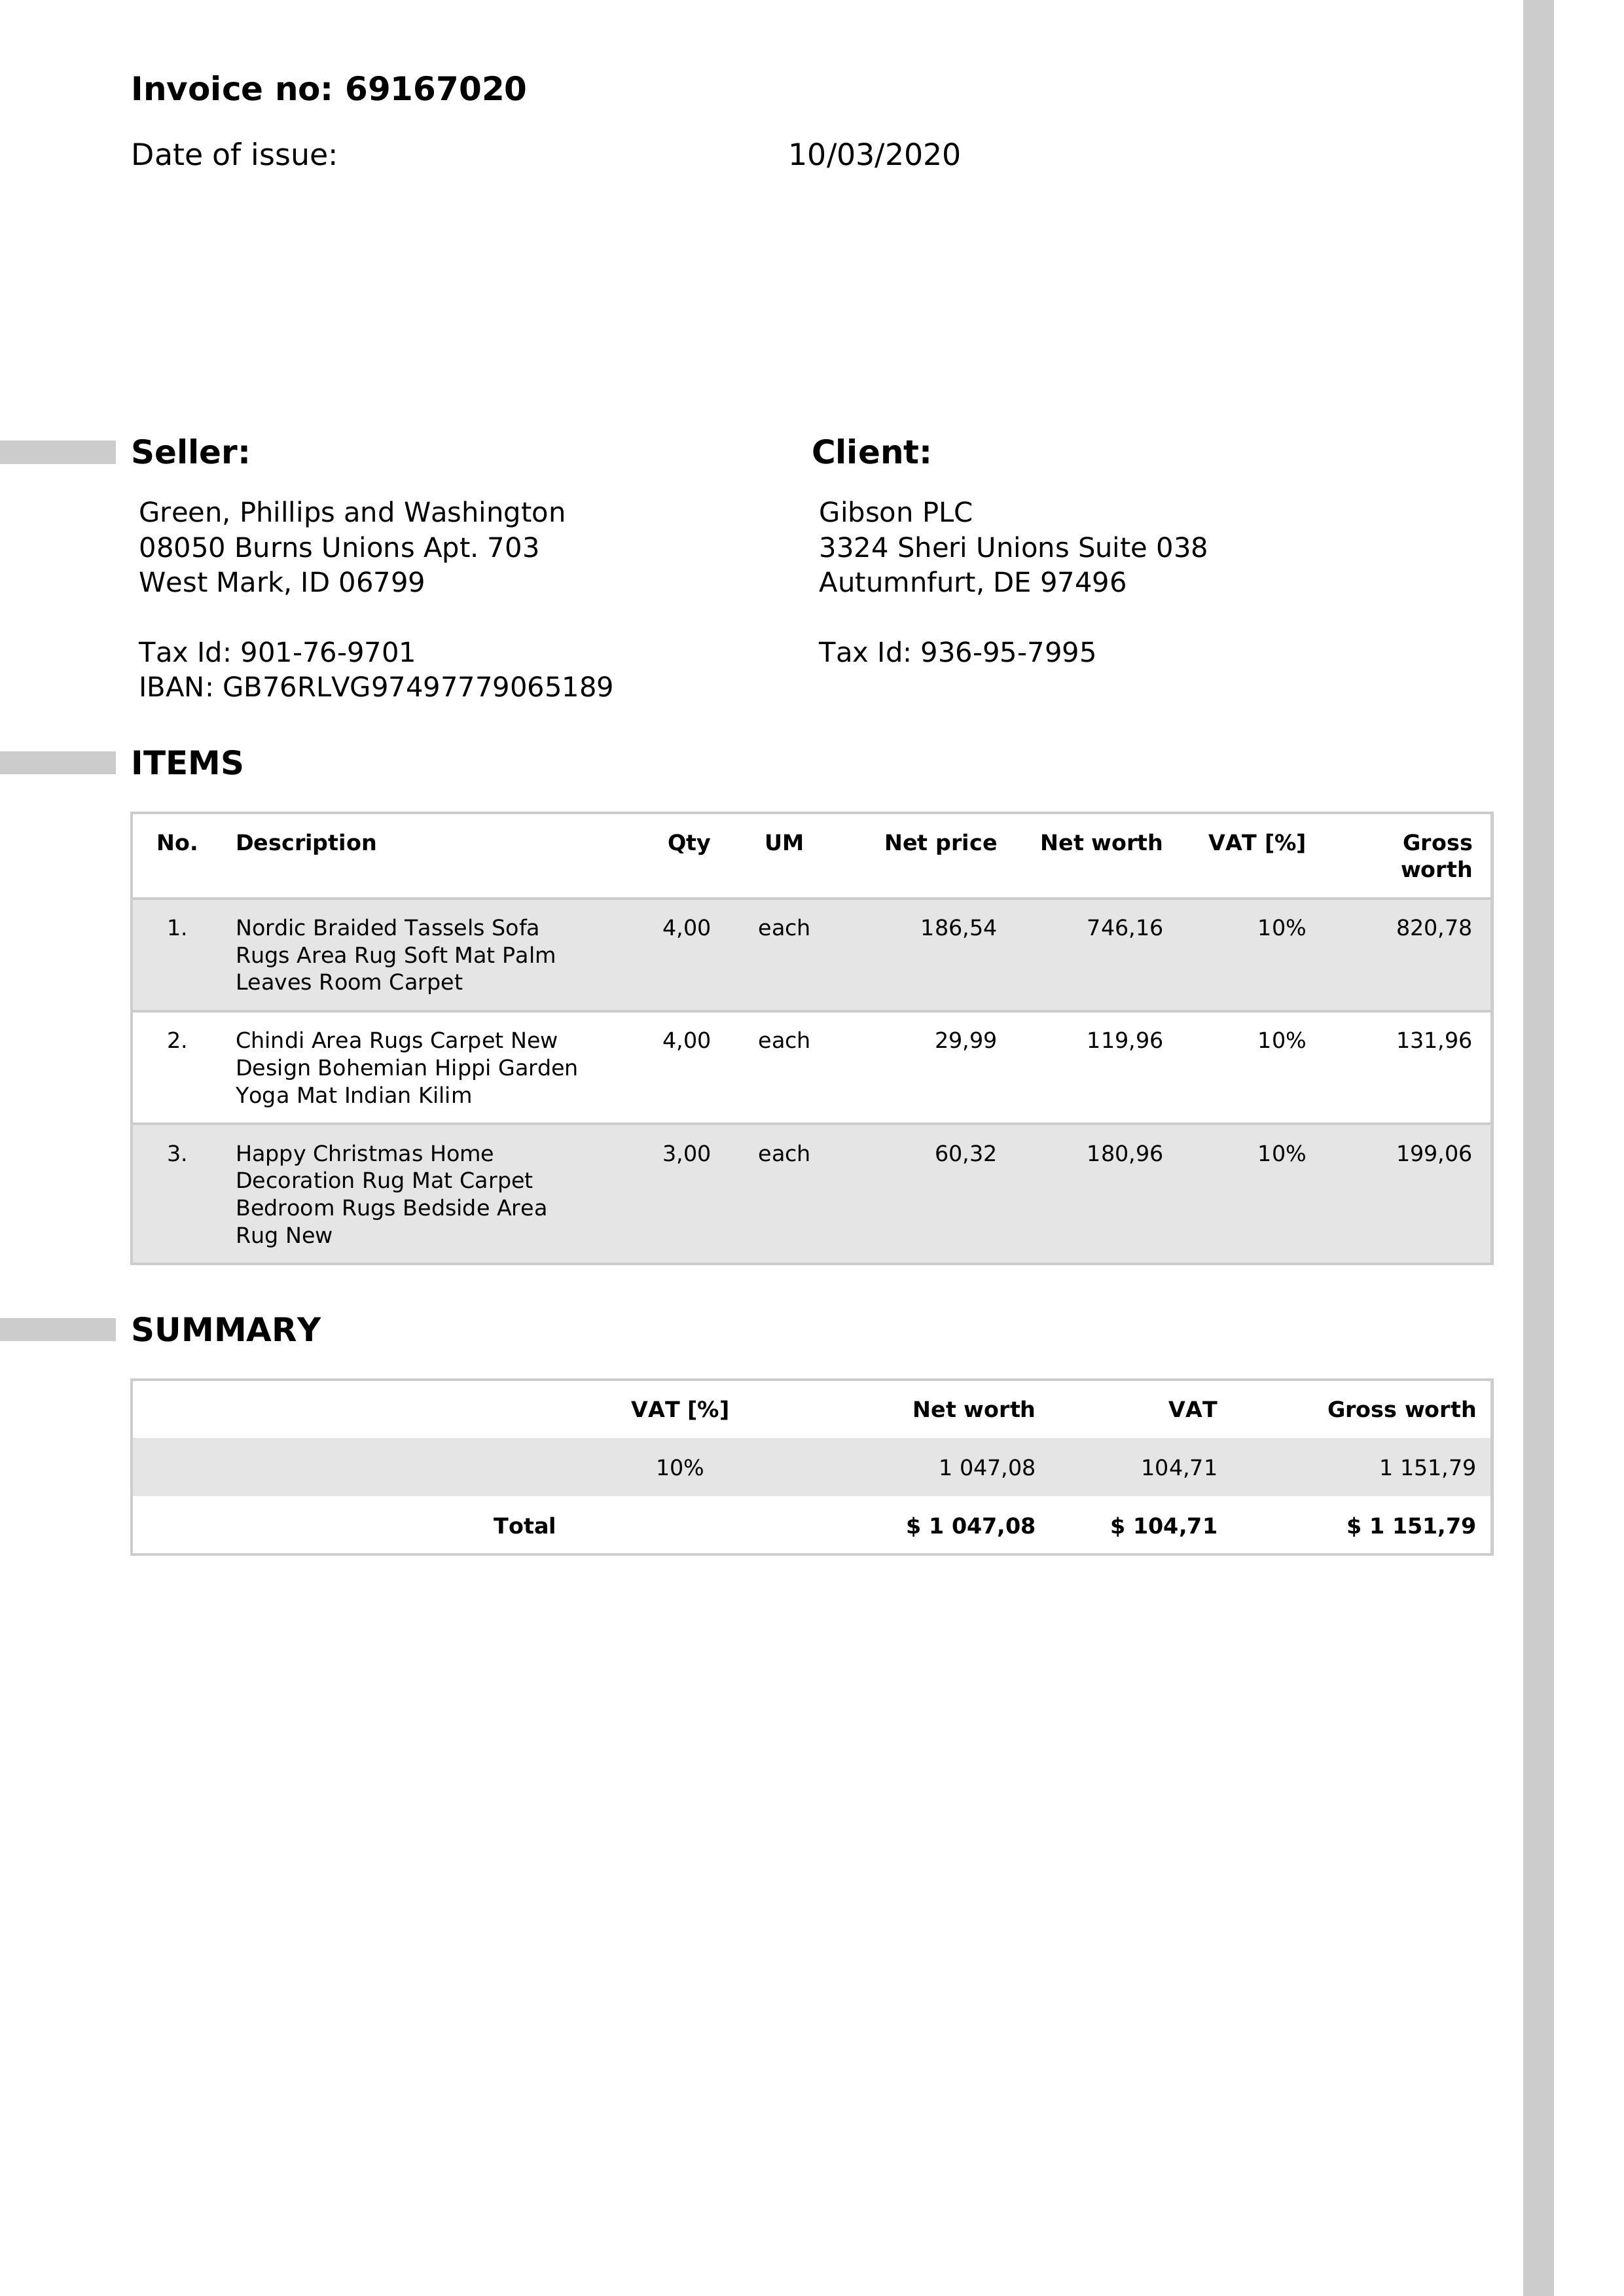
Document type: Invoice